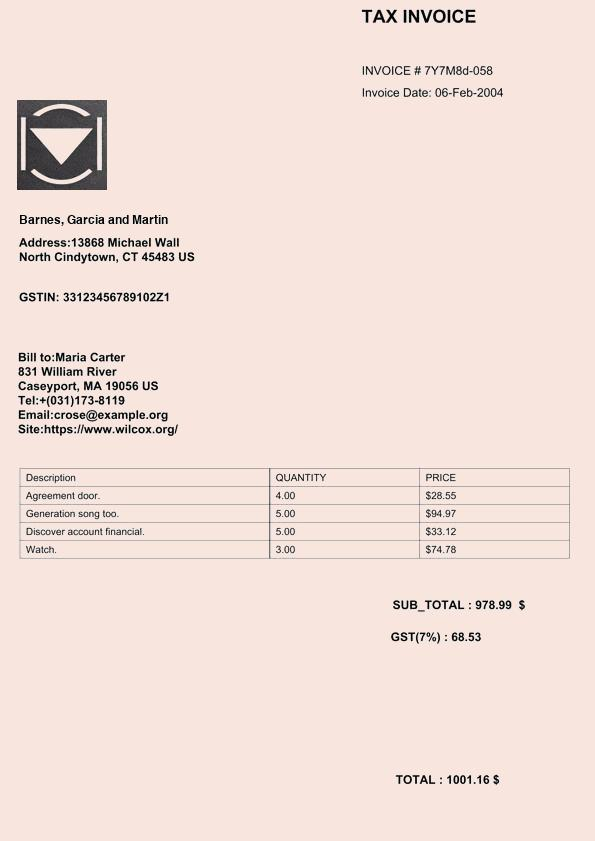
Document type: Invoice